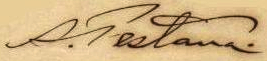
Signature of: augusto pestana